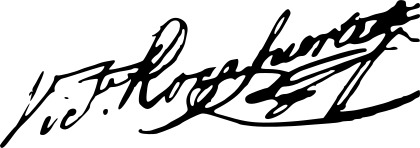
Signature of: vicente rocafuerte